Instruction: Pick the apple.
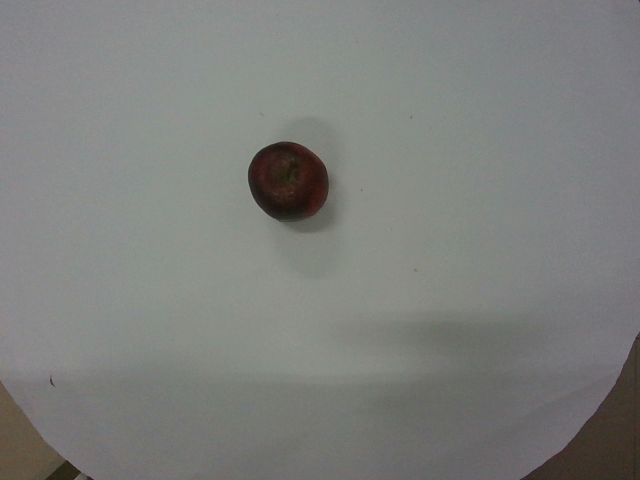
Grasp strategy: vertical